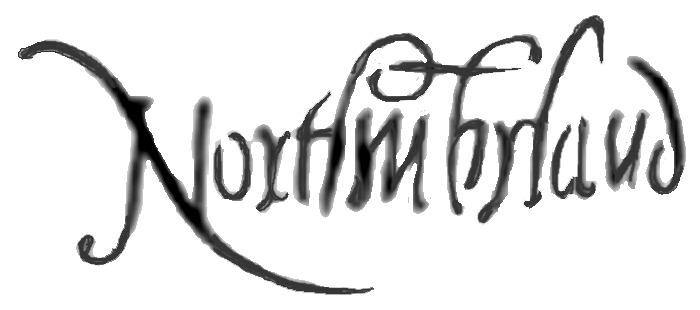
Signature of: john dudley 1st duke of northumberland